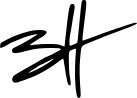
Signature of: ben hood